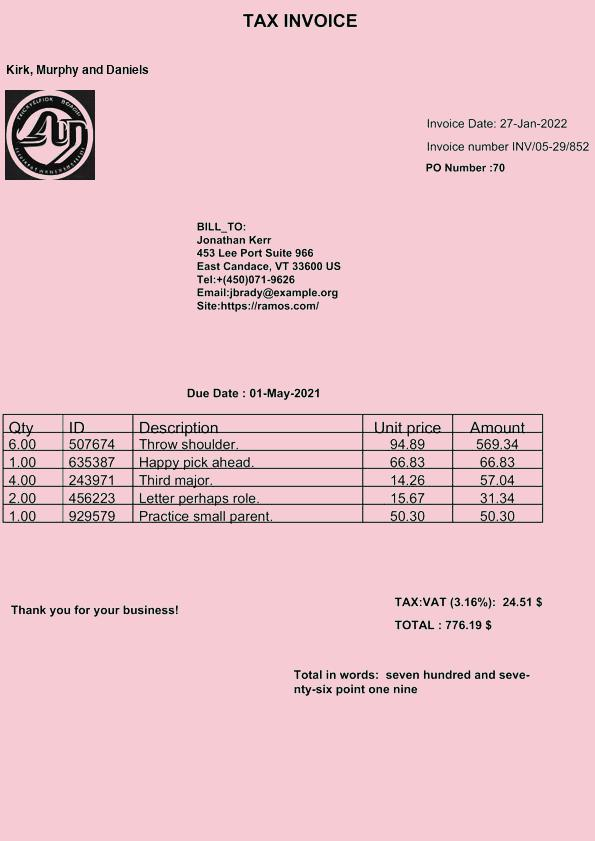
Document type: Invoice